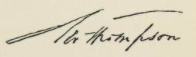
Signature of: george thompson